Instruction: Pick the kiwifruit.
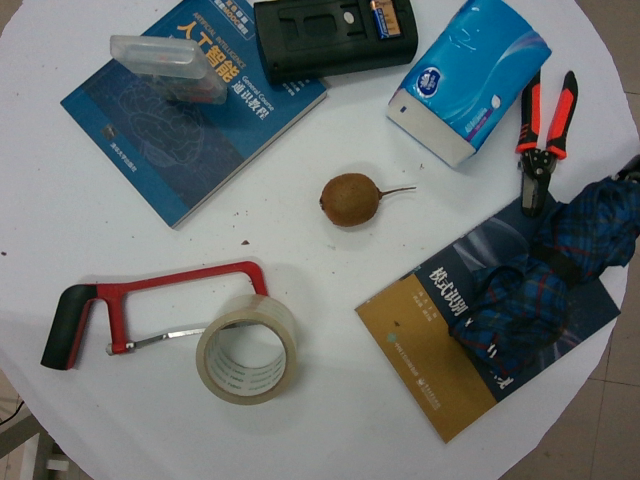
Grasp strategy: vertical